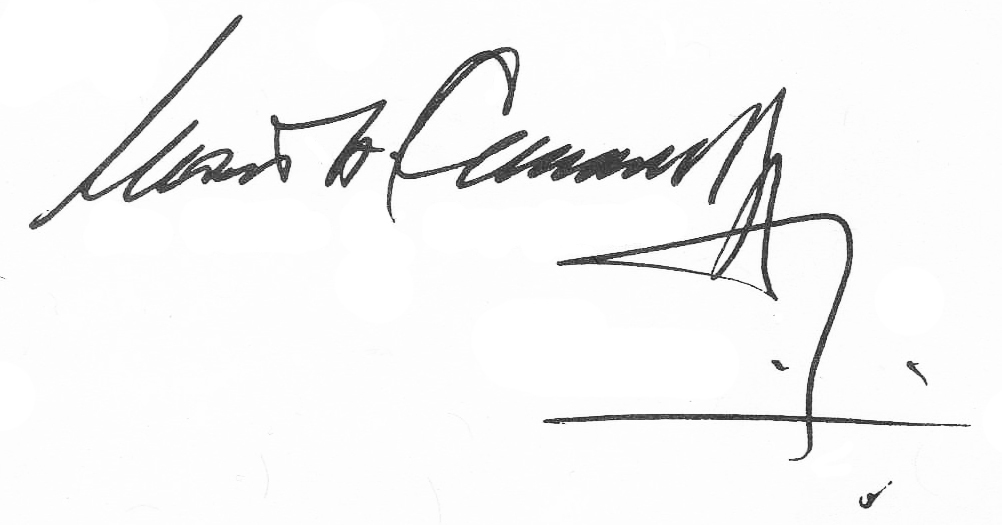
Signature of: mario carminatti